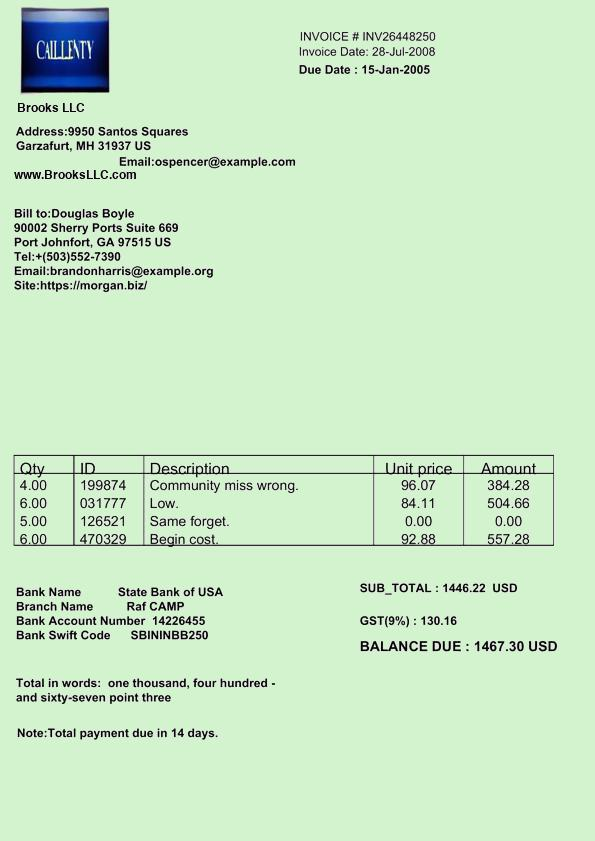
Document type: Invoice